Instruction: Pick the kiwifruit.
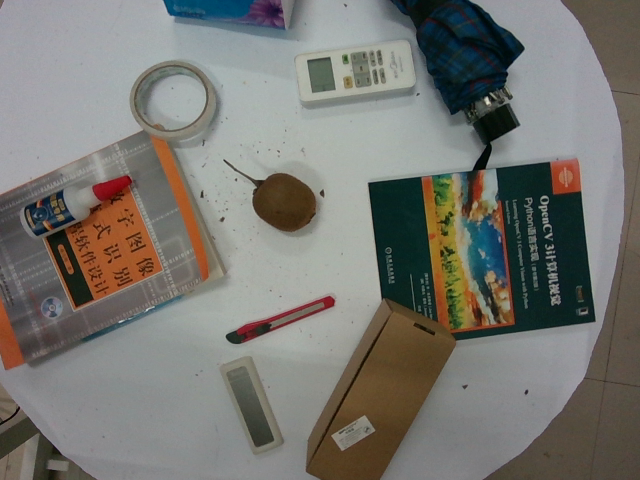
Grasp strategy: vertical